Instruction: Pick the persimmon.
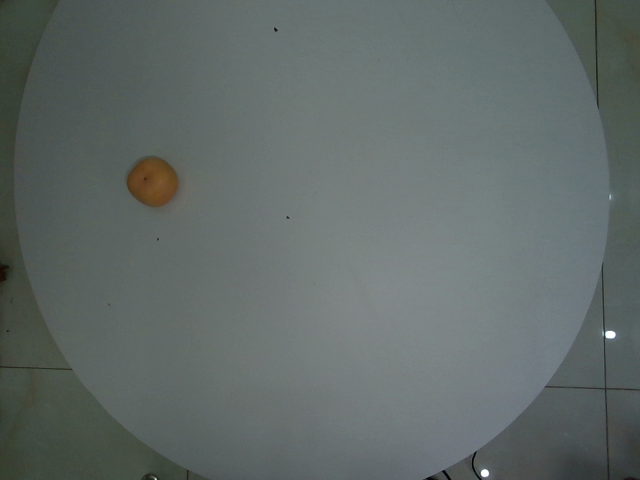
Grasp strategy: vertical